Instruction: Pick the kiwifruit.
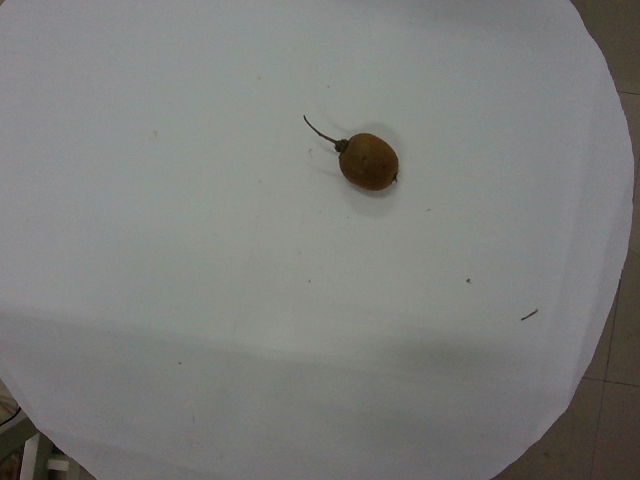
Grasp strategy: vertical